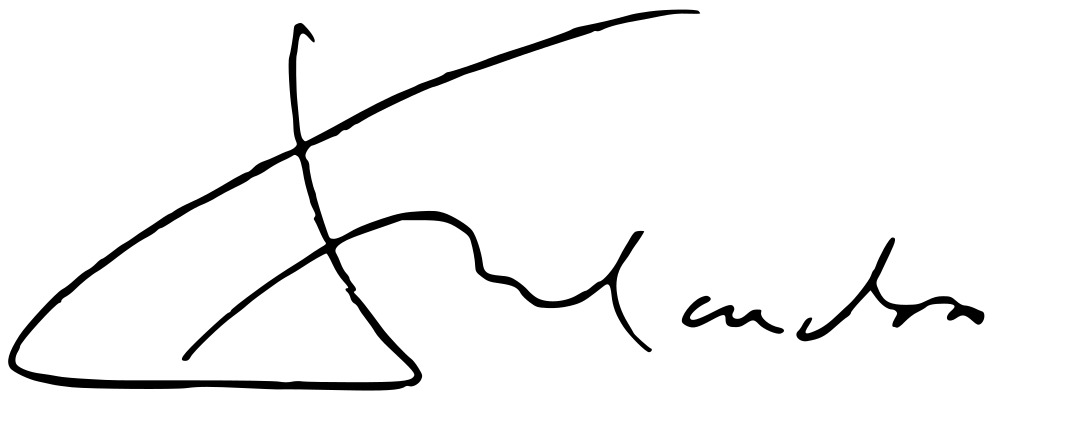
Signature of: fernando henrique cardoso